Question: What might the diagnosis be?
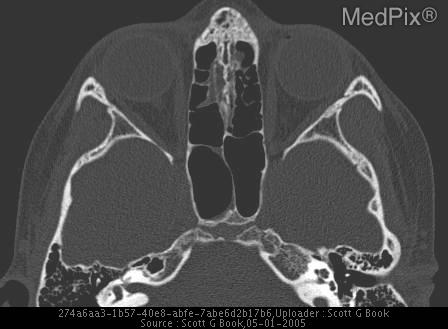
Answer: The possible diagnosis includes Chronic sinusitis
Congenital opacification
Silent Sinus
Post traumatic deformity.